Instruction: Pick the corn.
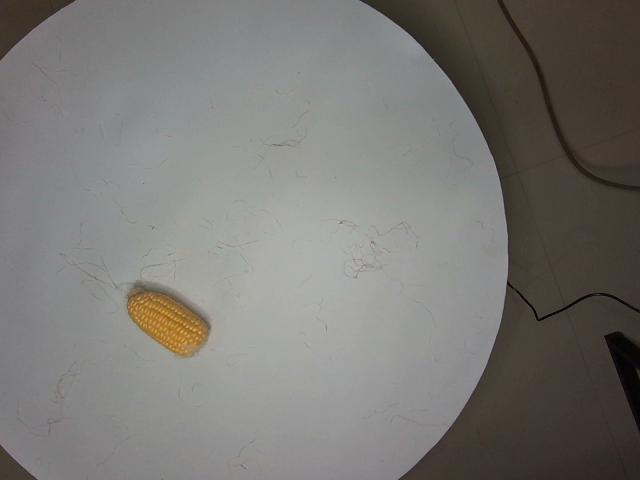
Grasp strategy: vertical